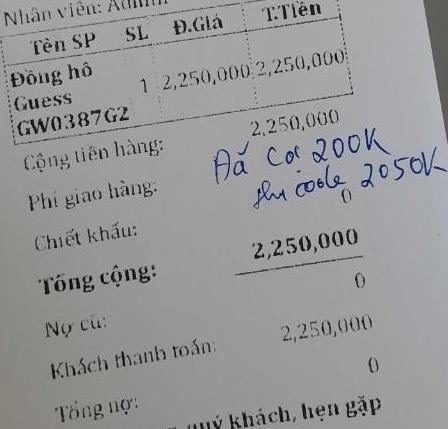
Nhân viên: Admin

<table>
  <tr>
    <th>Tên SP</th>
    <th>SL</th>
    <th>Đ.Giá</th>
    <th>T.Tiền</th>
  </tr>
  <tr>
    <td>Đồng hồ Guess GW0387GZ</td>
    <td>1</td>
    <td>2,250,000</td>
    <td>2,250,000</td>
  </tr>
</table>

Cộng tiền hàng: 2,250,000
Đã Cọc 200K
thu code 2050K
Phí giao hàng: 0
Chiết khấu: 0
Tổng cộng: 2,250,000
Nợ cũ: 0
Khách thanh toán: 2,250,000
Tổng nợ: 0
quý khách, hẹn gặp